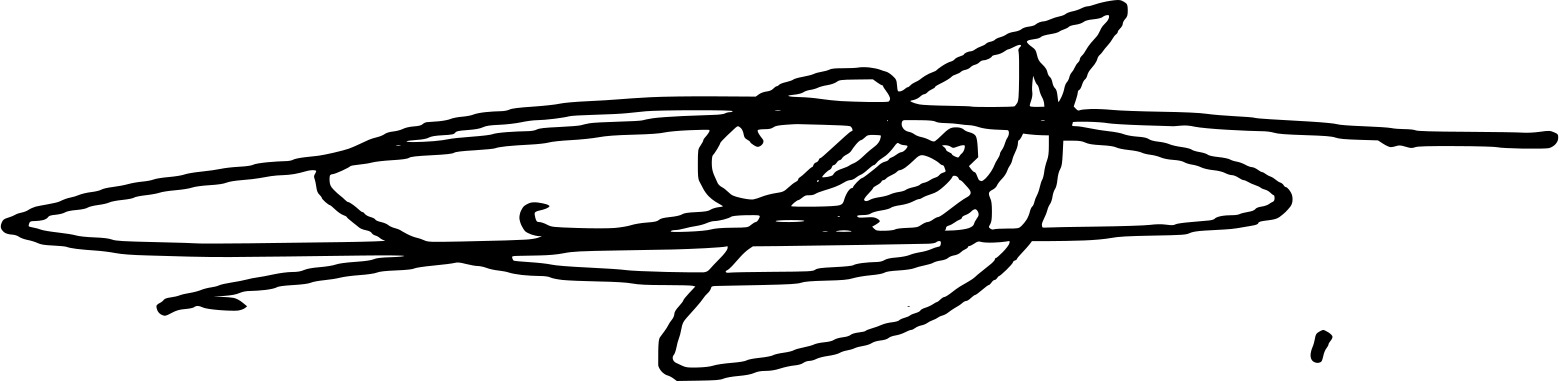
Signature of: jean terlier